Question: What is the address or location of the property listed in the document?
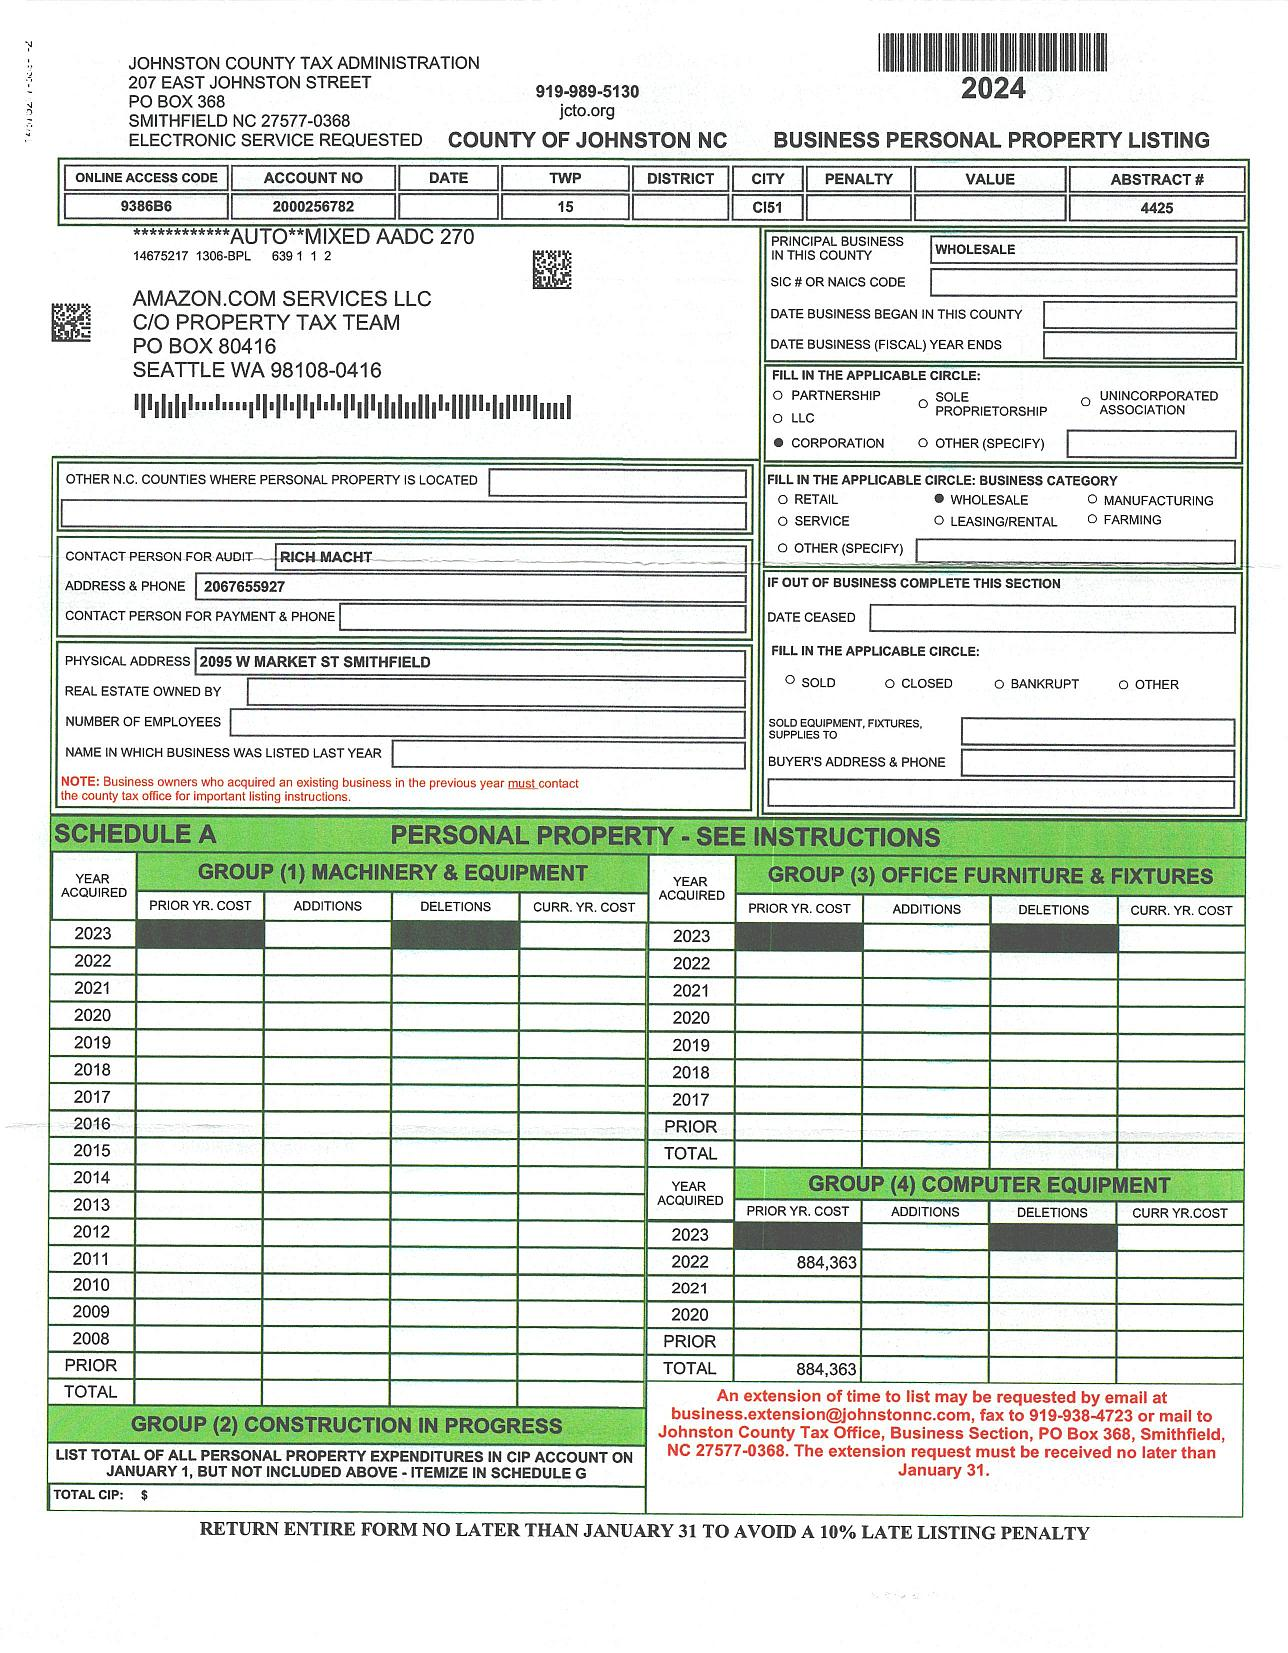
Answer: "2095 W MARKET ST SMITHFIELD"